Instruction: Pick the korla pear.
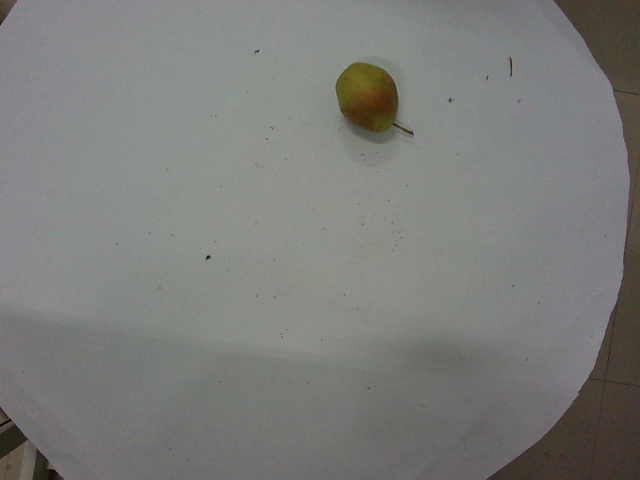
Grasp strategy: vertical